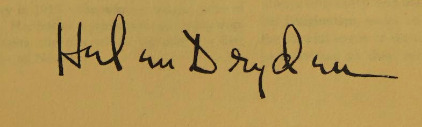
Signature of: helen dryden